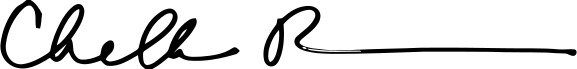
Signature of: chellie pingree